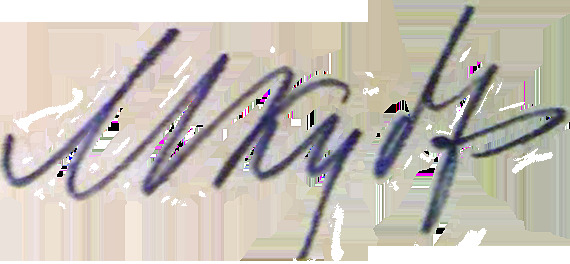
Signature of: mikhail kudryavtsev